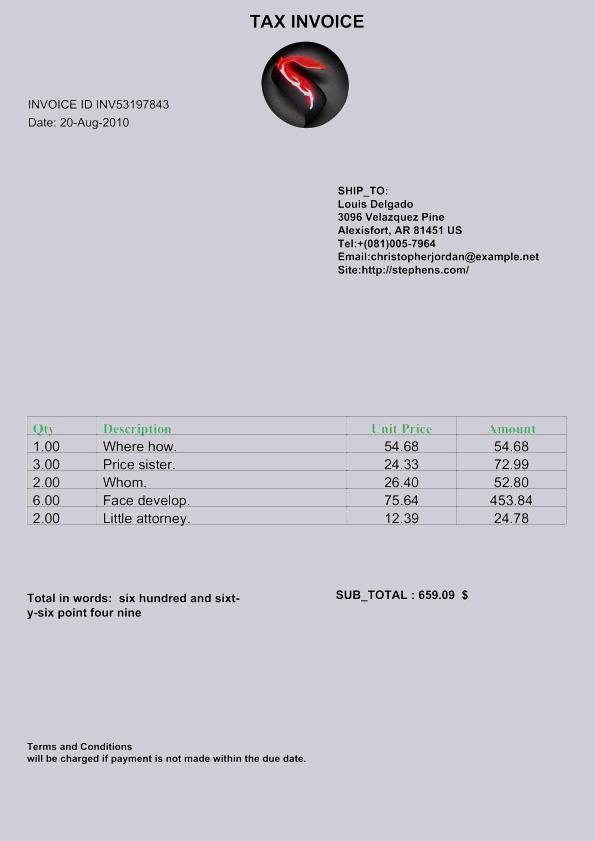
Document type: Invoice